Question: Talk about the condition:
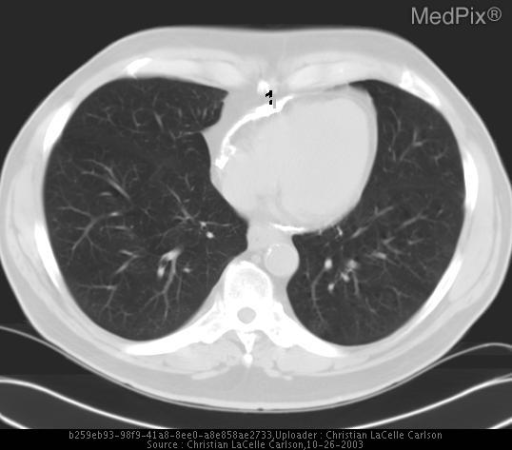
Answer: The disease is discussed as: Elevated filling pressures in the presence of calcification of the pericardium is consistent with constrictive pericarditis.  Fibrous or calcific thickening of the pericardium may lead to constrictive pericardial disease due to restriction of cardiac motion which chronically compromises ventricular filling.  Onset of constrictive pericarditis is usually between the ages of 30-50 years and prevalence is three times greater in males than in females.  An associated protein losing enteropathy may be present.  The most common cause of constrictive pericardial disease is postpericardiotomy and hemopericardium for any reason.  The second most common cause is radiation therapy, but Coxsackie B virus, TB, uremia, connective tissue disease, neoplasm, and idiopathic etiologies may be seen.

Patients with constrictive pericarditis commonly present with symptoms of heart failure to include dyspnea, orthopnea, and fatigability.  They may occasionally present with liver enlargement, ascites and later on with cirrhosis ("cardiac cirrhosis")secondary to chronic hepatic congestion.

Normal pericardial thickness is less than 2mm.  When greater than 4mm and accompanied by clinical findings of heart failure, constrictive pericarditis is highly likely.  It is essential to realize, however, that neither pericardial thickening nor calcification is pathognomonic of constrictive pericarditis unless the patient also has concomitant symptoms of physiologic constriction.  However, 50% of patients with pericardial calcifications have constrictive pericarditis.  Pericardial thickening may be global or limited to the right side of the heart or to the right AV groove.

Calcifications are seen on plain film radiography in up to 50% of patients.  Ascites and plural effusions are common.  Normal to mild enlargement of the cardiac silhouette is commonly seen along with small atria, dilated superior and inferior vena cava and azygos vein, and flat or straitened right heart border.

Echocardiography may show thickened pericardium, abnormal septal motion, and increased left ventricular ejection fraction with a small end-diastolic volume.

CT and MR imaging are excellent in depicting the pericardium, and in aiding the diagnosis of constrictive pericarditis, especially in difficult cases.  CT is particularly good for demonstrating pericardial thickening and calcification.  Reflux of contrast into the coronary sinus, a bowed interventricular septum, flattening of the right ventricle, ascites, and pleural effusions, may all be seen.  Both CT and MR show pericardial thickening, dilatation of the right atrium, inferior vena cava and hepatic veins along with a sigmoid septal shift (or prominent leftward septal convexity) and narrowing/reduced volume of the right ventricle.  MR may demonstrate abnormal flow mechanics in the vena cava and atria.

From the clinical standpoint it is important to differentiate constrictive pericarditis from other restrictive myocardial diseases ( Myocarditis)since both entities have identical pathophysiologic findings on echocardiography or card cath. Myocarditis is difficult to treat and the only treatment is medical therapy. Constrictive pericarditis is treated surgically with pericardial stripping.